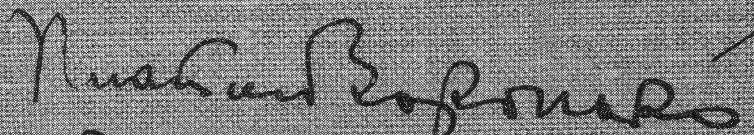
Signature of: platon voronʹko